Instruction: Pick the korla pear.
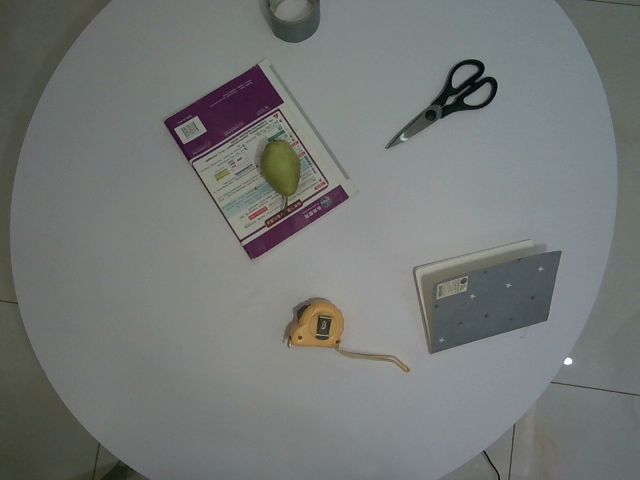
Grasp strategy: vertical